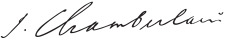
Signature of: joseph chamberlain